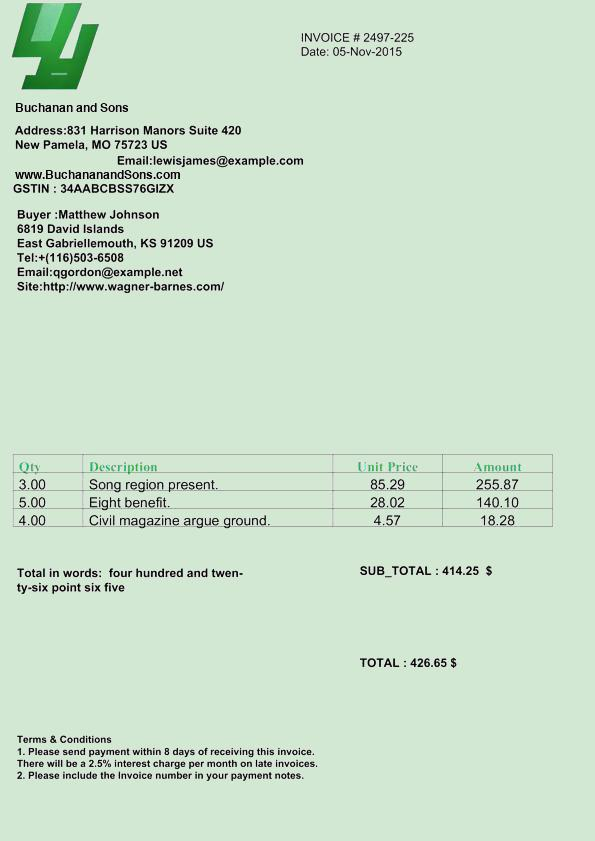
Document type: Invoice